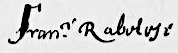
Signature of: françois rabelais